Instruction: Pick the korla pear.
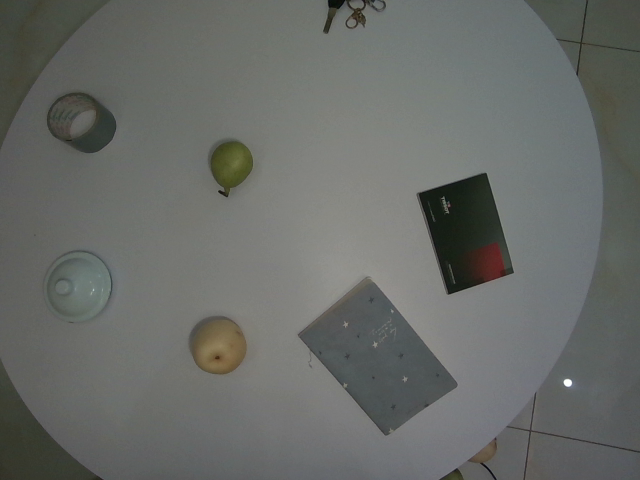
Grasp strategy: vertical